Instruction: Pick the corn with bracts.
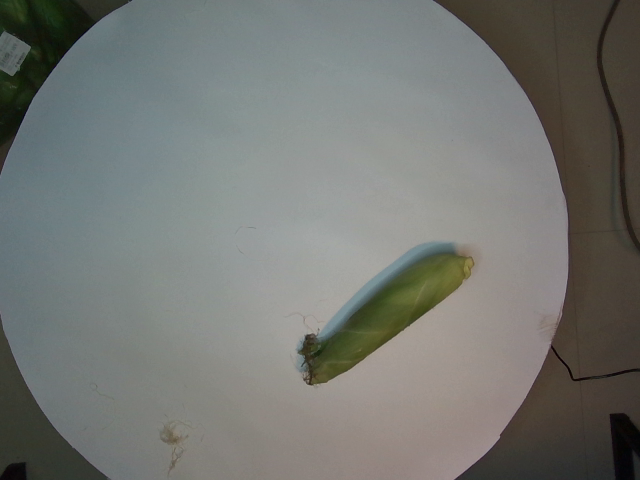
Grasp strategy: vertical